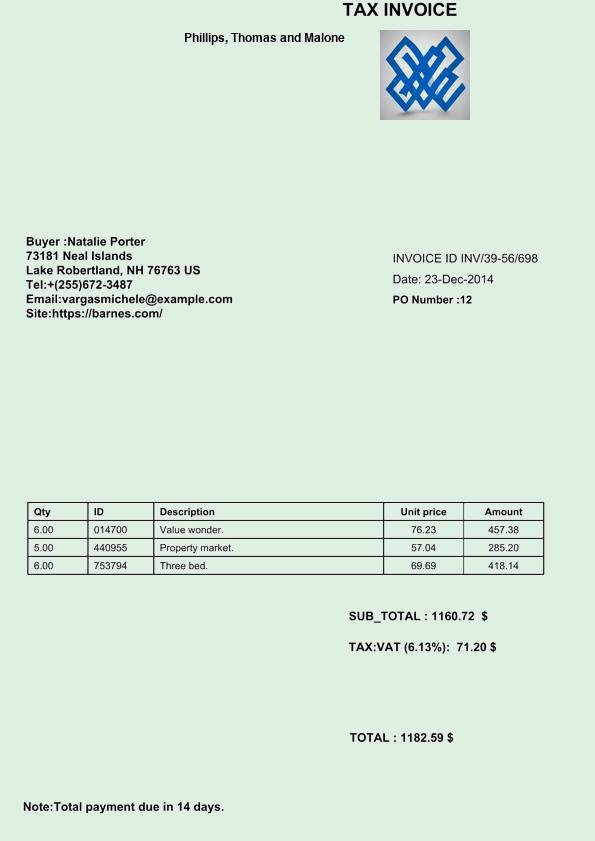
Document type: Invoice